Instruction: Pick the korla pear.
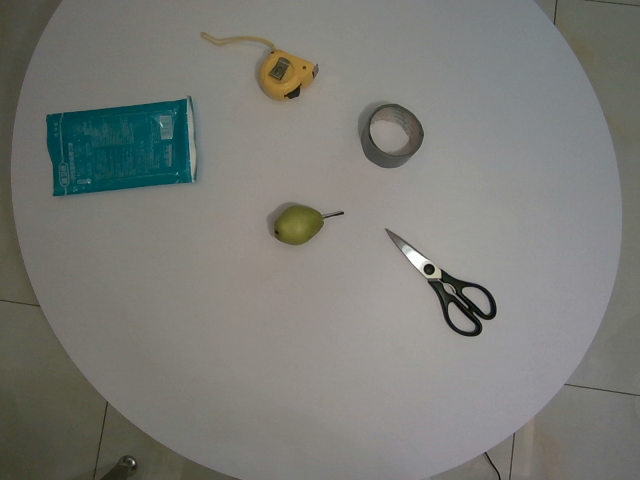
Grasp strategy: vertical